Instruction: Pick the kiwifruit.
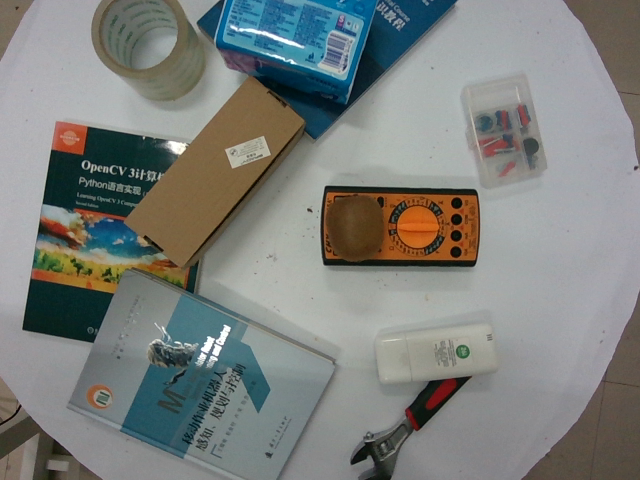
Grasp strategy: vertical